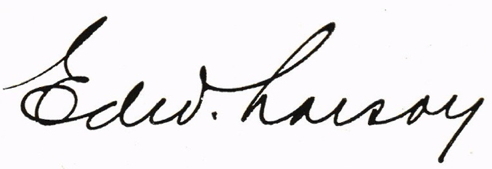
Signature of: edward larson